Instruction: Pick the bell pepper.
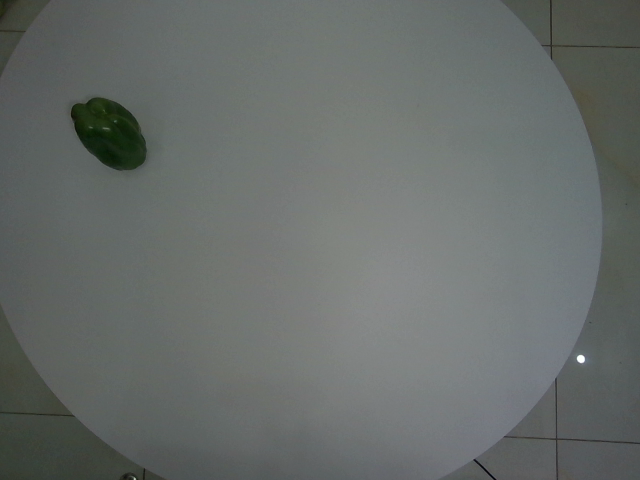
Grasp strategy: vertical